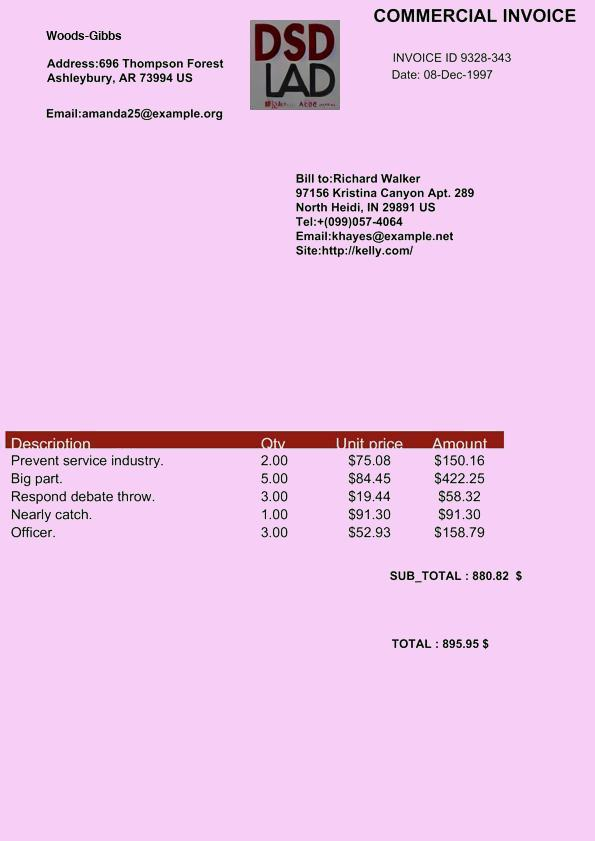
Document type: Invoice